Question: Describe the condition in detail:
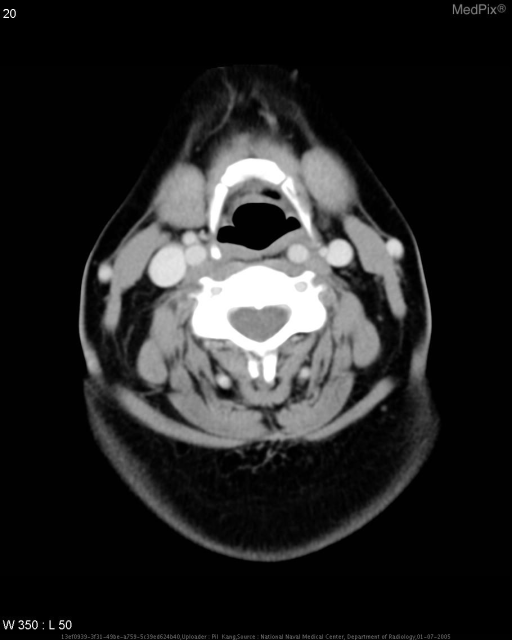
Answer: The disease is discussed as: Medial deviation of the internal carotid artery, also known as (aberrant) retropharyngeal internal carotid artery, is an important congenital variant that should be considered in the differential for a retropharyngeal mass.  Once found, this finding should be reported to the clinicians so that the devastating consequences of biopsy or surgery is avoided.